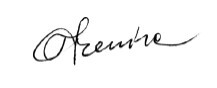
Signature of: inna chepiha